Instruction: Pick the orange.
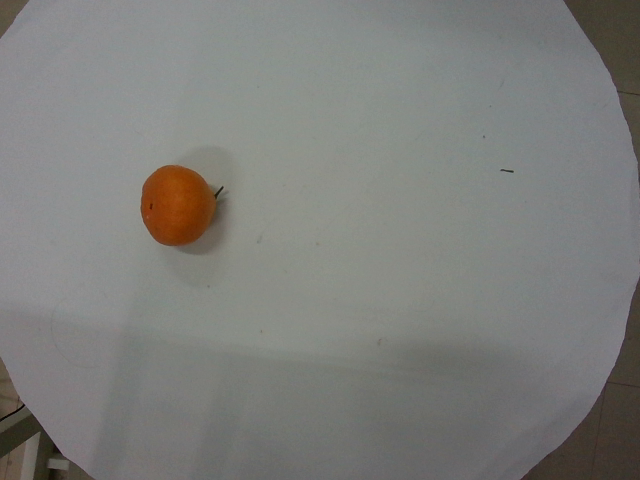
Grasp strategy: vertical